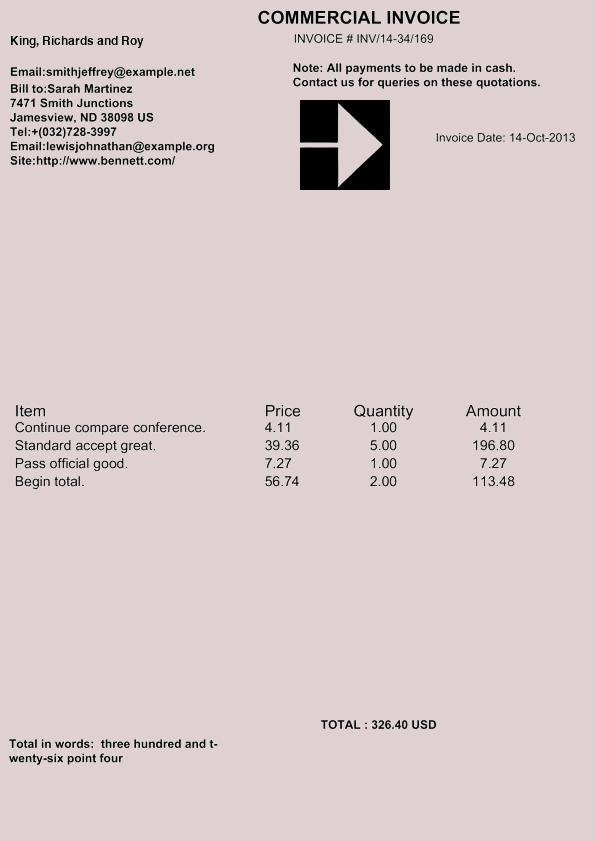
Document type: Invoice